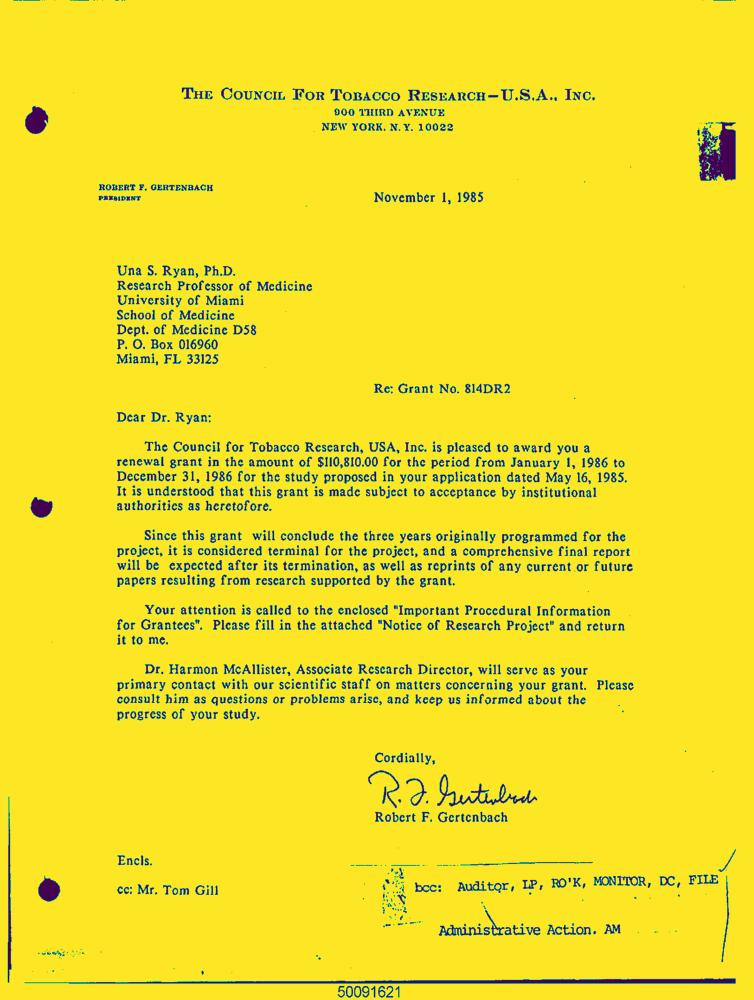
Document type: Letter-Doc